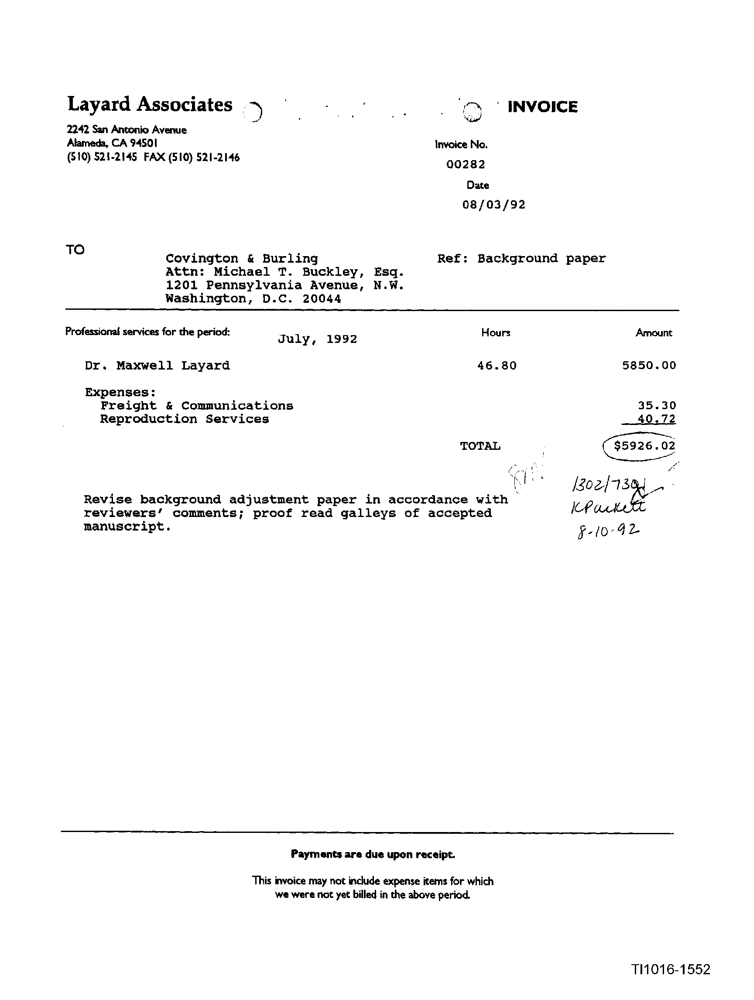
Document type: Invoice